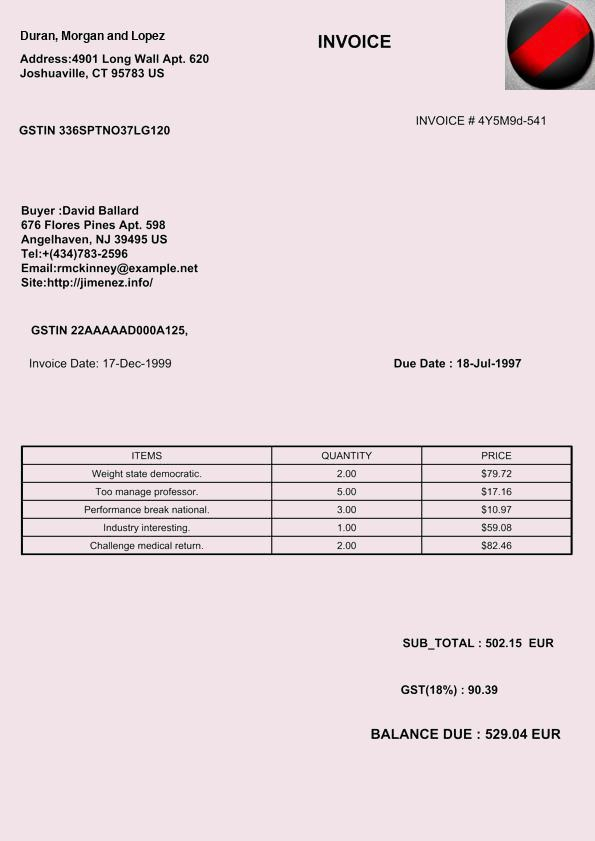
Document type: Invoice